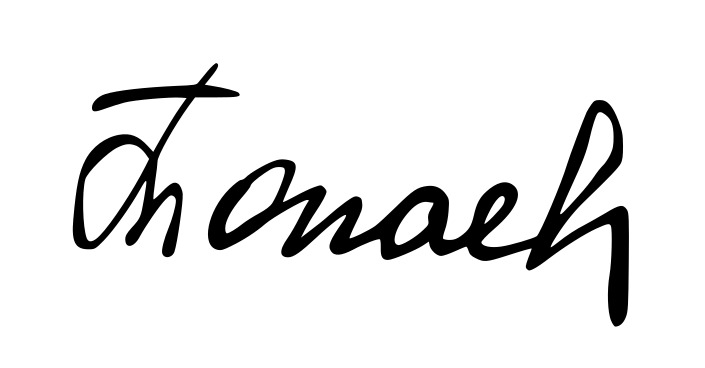
Signature of: kassym jomart tokayev